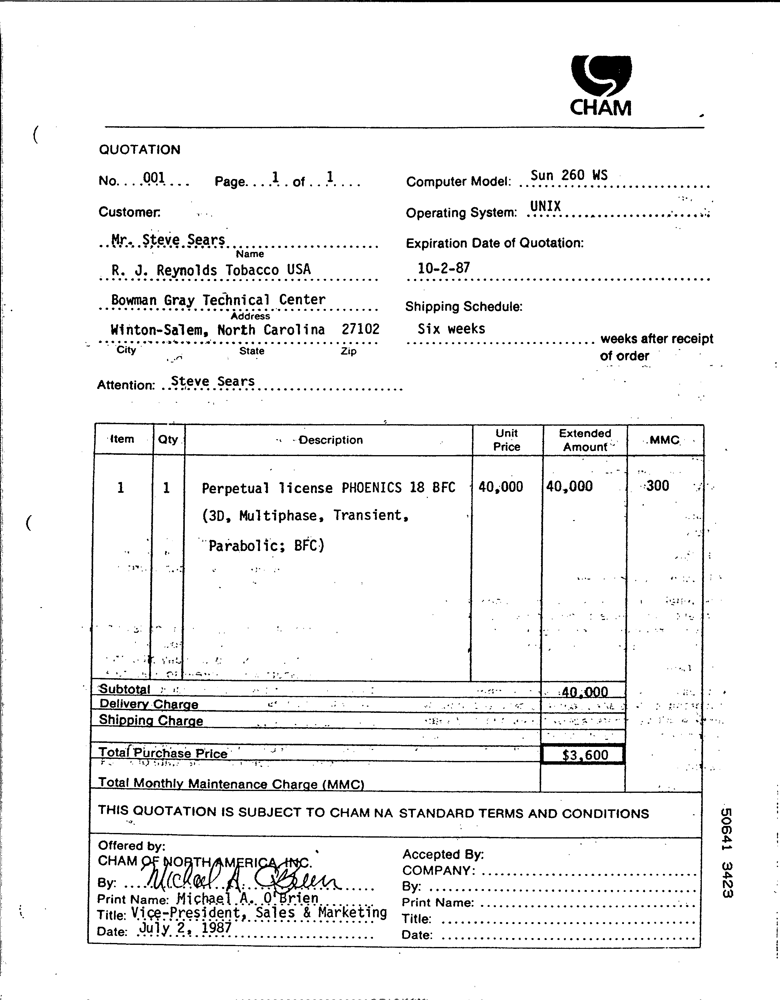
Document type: Invoice